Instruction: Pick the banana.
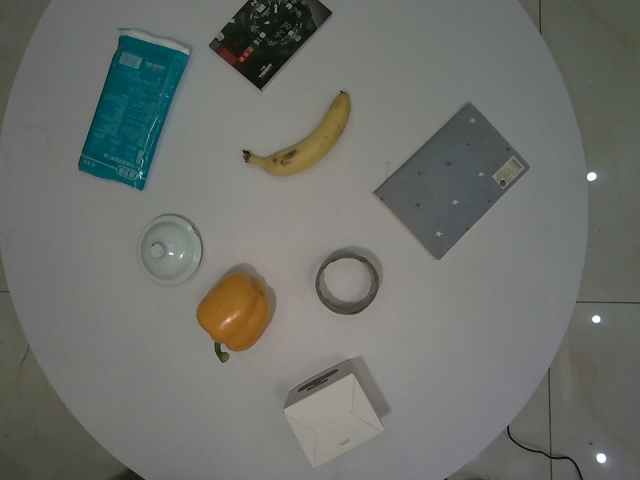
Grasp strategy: vertical